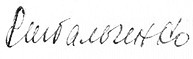
Signature of: stepan rybalchenko